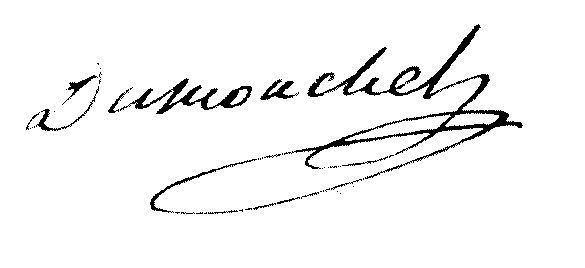
Signature of: jean baptiste dumouchel